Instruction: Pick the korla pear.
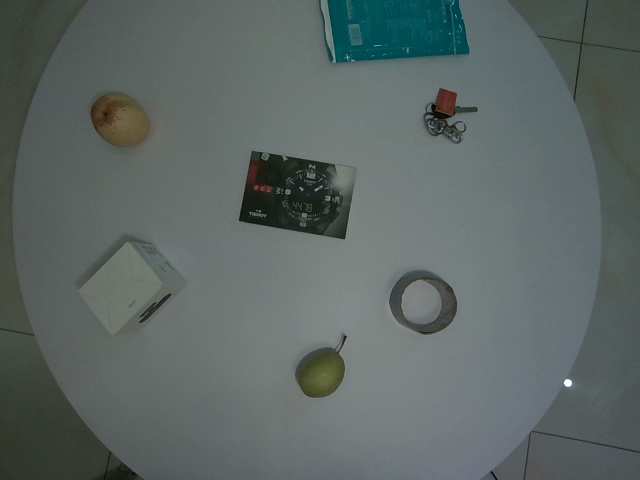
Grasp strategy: vertical